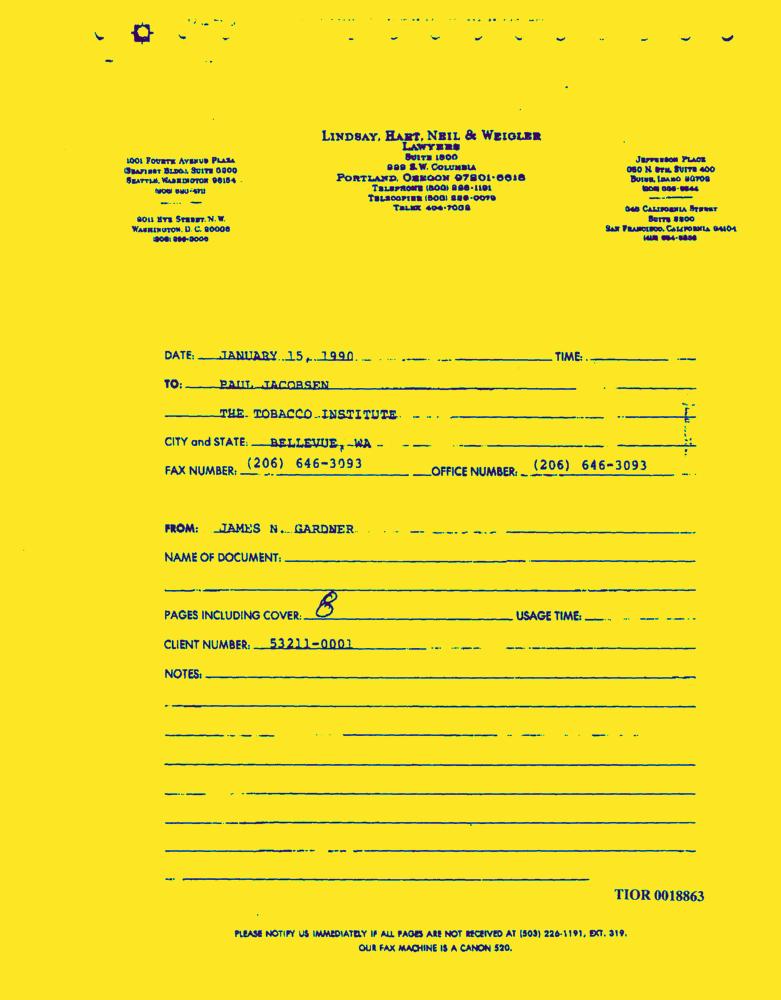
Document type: Letter-Doc